Question: What might the diagnosis be?
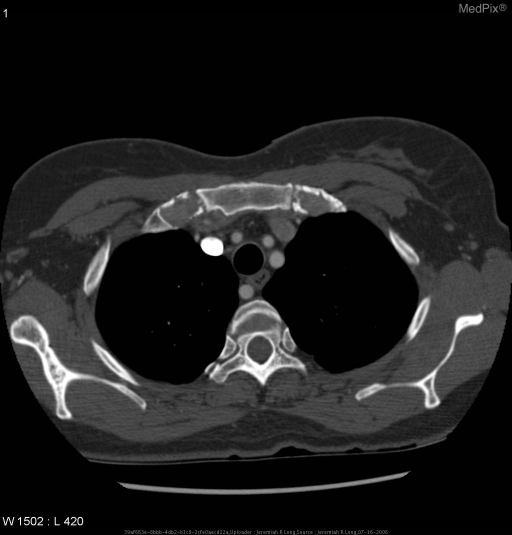
Answer: The possible diagnosis includes Aberrant right subclavian artery.